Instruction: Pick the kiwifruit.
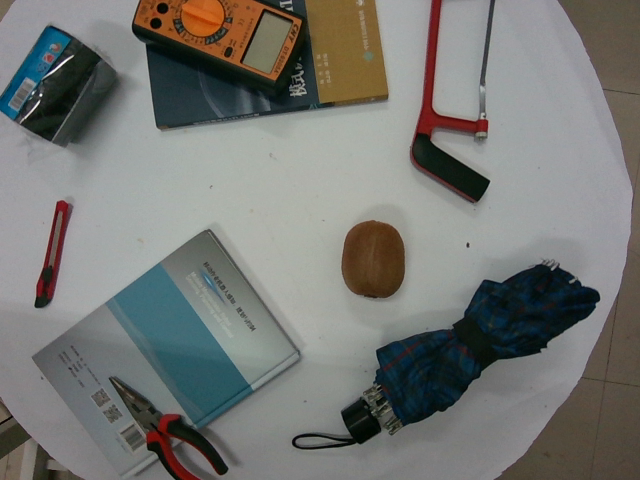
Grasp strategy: vertical